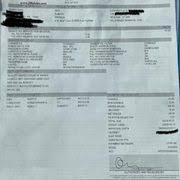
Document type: Invoice